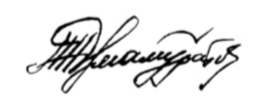
Signature of: tilewbergen jumamuratov